Question: What are the imaging findings?
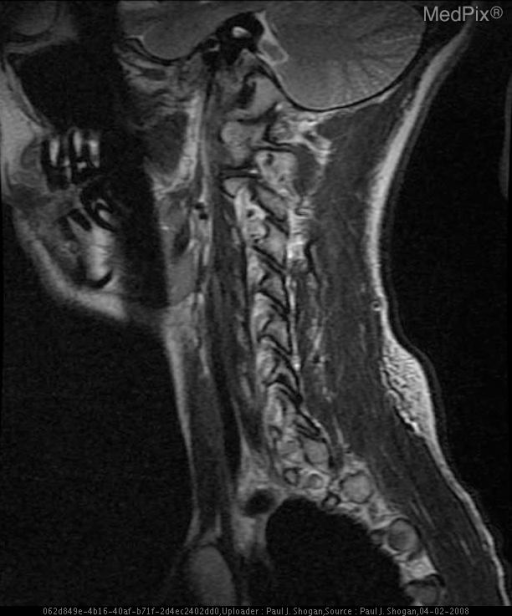
Answer: The imaging shows Occlusion of the right vertebral artery at the C1-2 level with subacute infarction of the right lateral medulla oblongata, and chronic infarction of the left flocculonodular lobe, as a result of traumatic chiropractic cervical manipulation. T2 weighted sagittal images of the right vertebral artery reveal a diminished T2 signal related flow void..